Question: Can you provide the account number mentioned in the document?
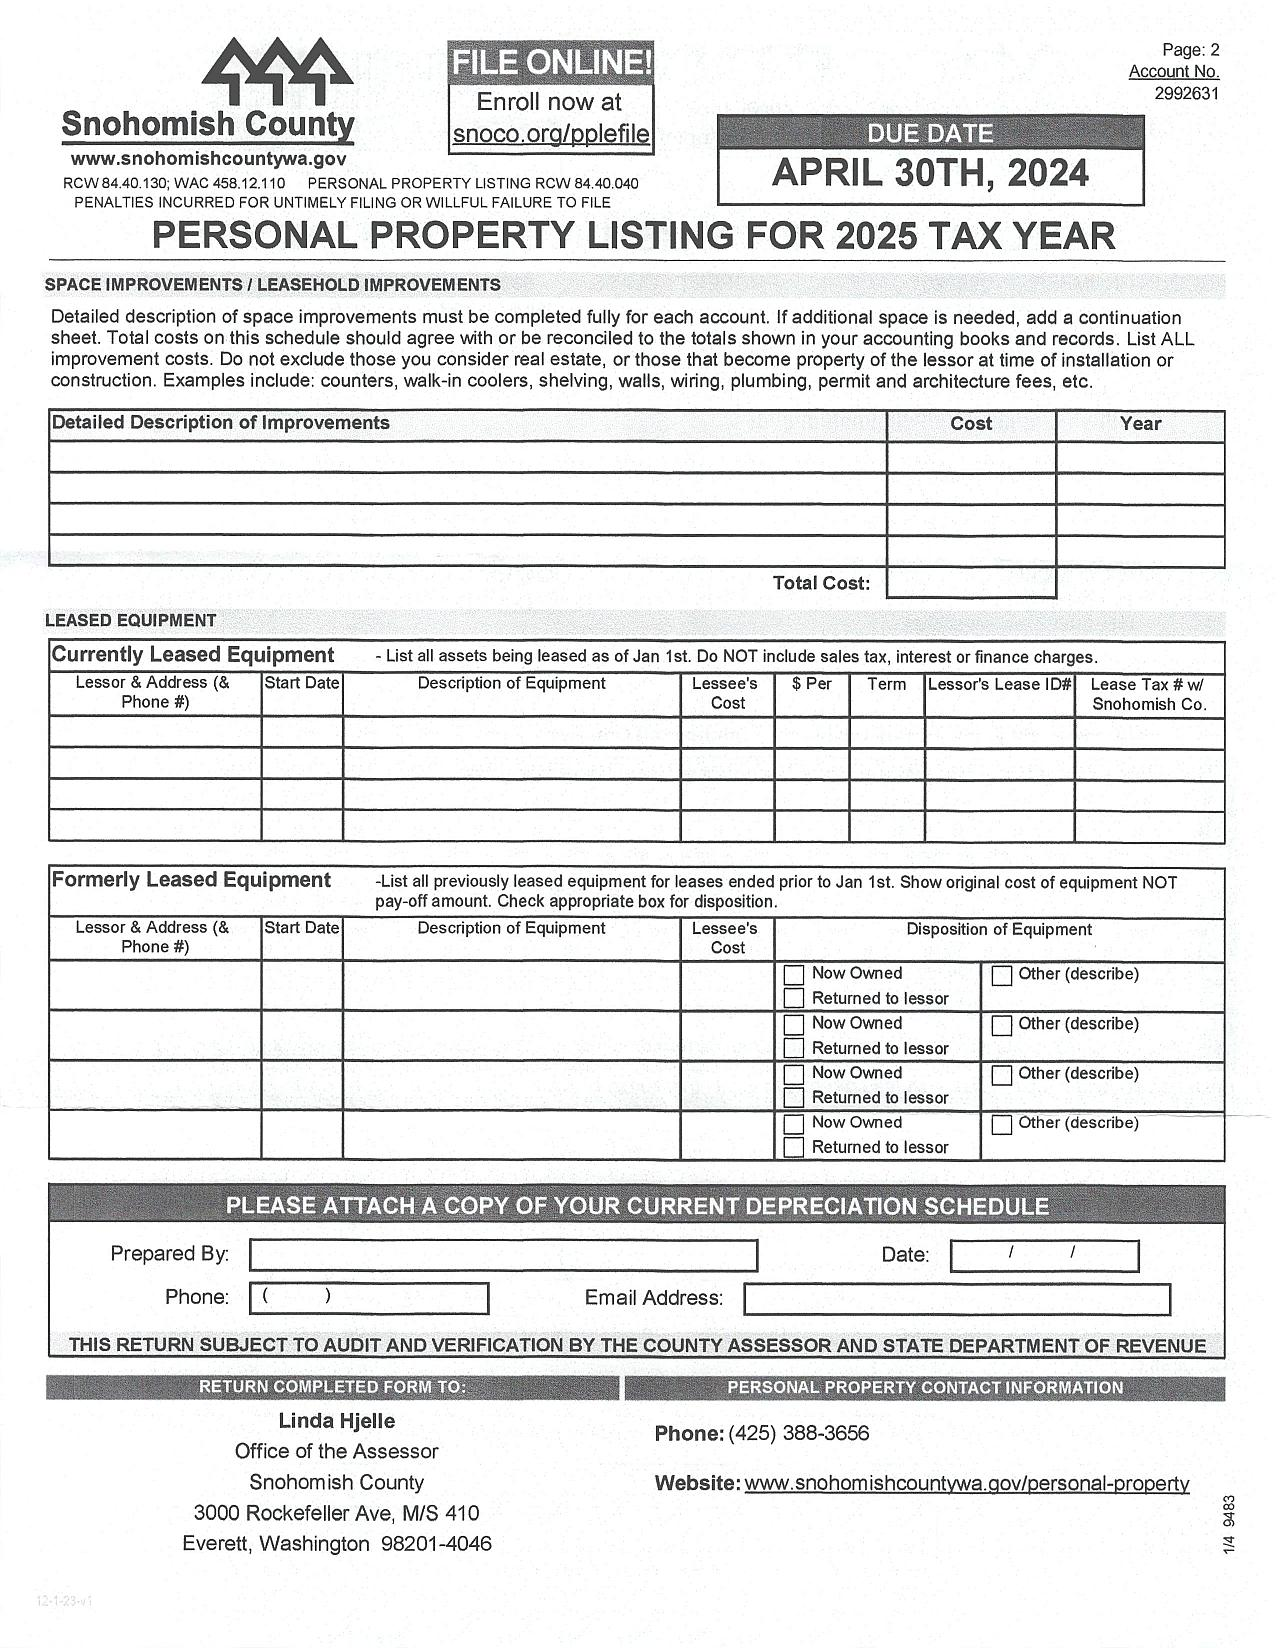
Answer: "2992631"